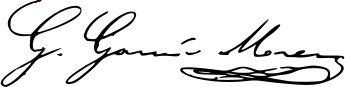
Signature of: gabriel garcía moreno